Question: What might the diagnosis be?
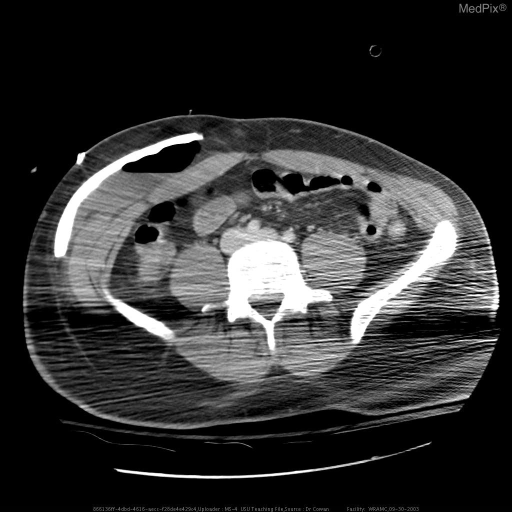
Answer: The possible diagnosis includes ACA ischemia

-	Surgical
-	Heterotopic ossification
-	Myositis ossificans.